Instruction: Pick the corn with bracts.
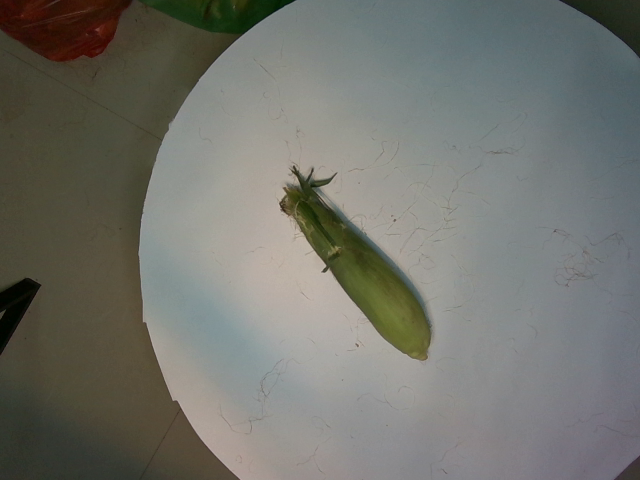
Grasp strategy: vertical